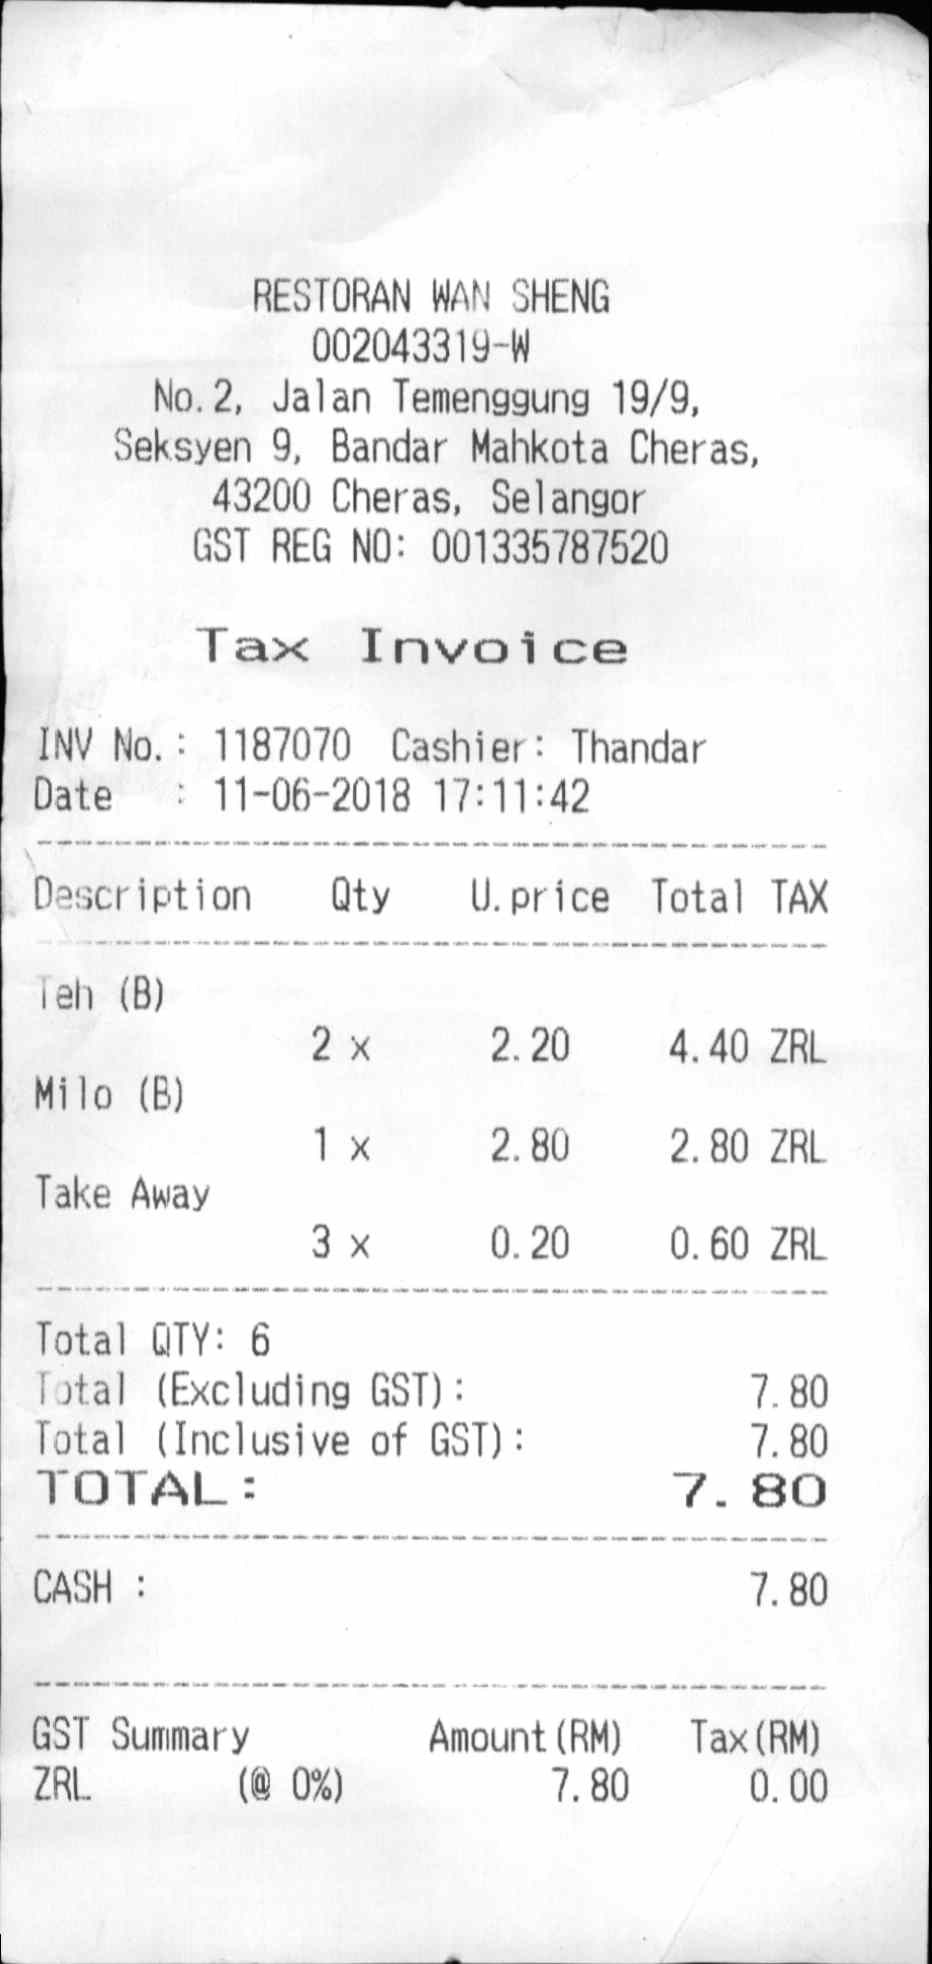
RESTORAN WAN SHENG
002043319-W
NO.2, JALAN TEMENGGUNG 19/9,
SEKSYEN 9, BANDAR MAHKOTA CHERAS,
43200 CHERAS, SELANGOR
GST REG NO: 001335787520
TAX INVOICE
INV NO.: 1187070
CASHIER: THANDAR
DATE
: 11-06-2018 17:11:42
DESCRIPTION
QTY
U.PRICE
TOTAL
TAX
TEH (B)
2 X
2.20
4.40
ZRL
MILO (B)
1 X
2.80
2.80
ZRL
TAKE AWAY
3 X
0.20
0.60
ZRL
TOTAL QTY: 6
TOTAL (EXCLUDING GST):
7.80
TOTAL (INCLUSIVE OF GST):
7.80
TOTAL :
7.80
CASH :
7.80
GST SUMMARY
AMOUNT(RM)
TAX(RM)
ZRL
(@ 0%)
7.80
0.00